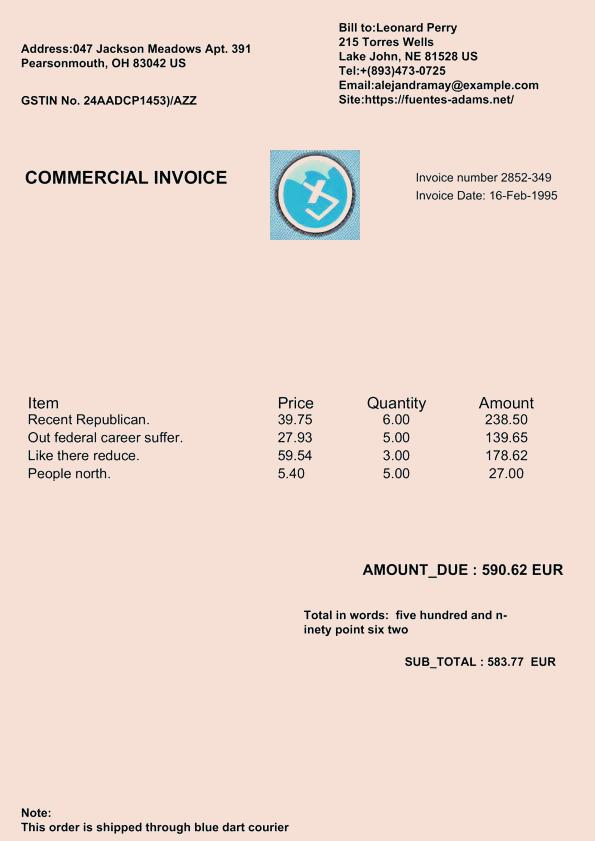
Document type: Invoice